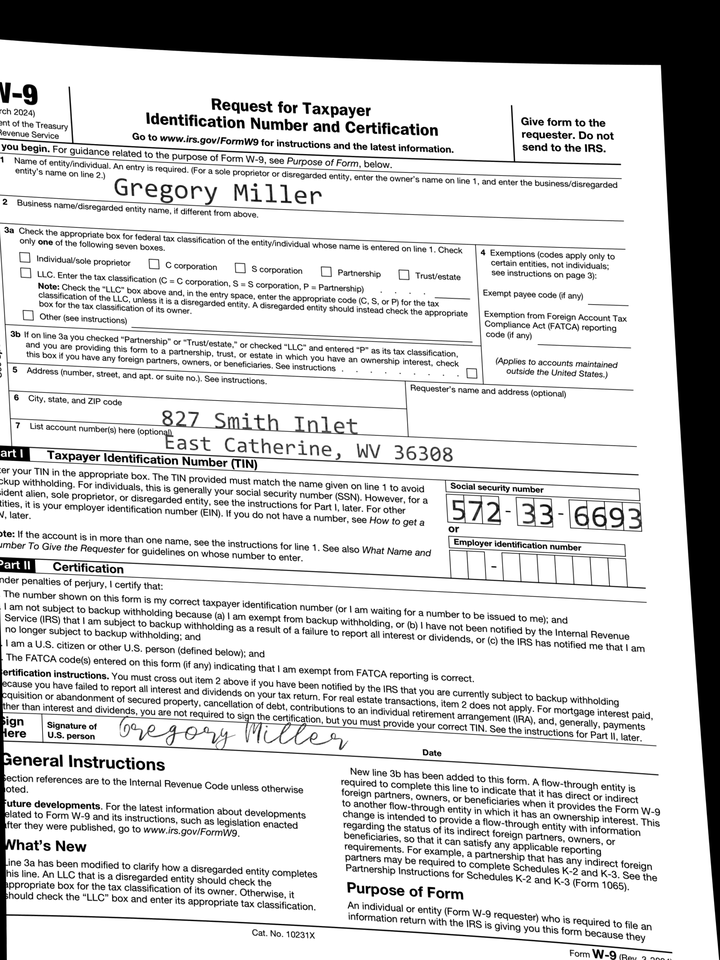
adr1: 827 Smith Inlet
adr2: East Catherine, WV 36308
cbx: no
ssn: 572336693
enm: Gregory Miller